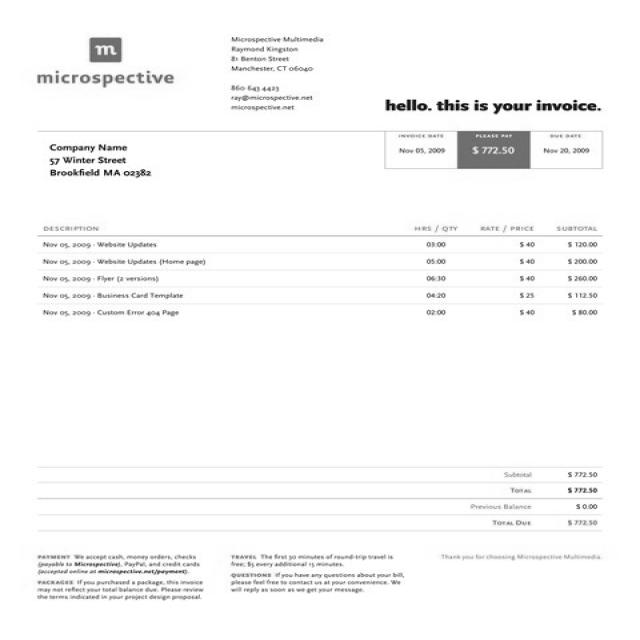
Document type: Invoice